Question: What appears to be the issue?
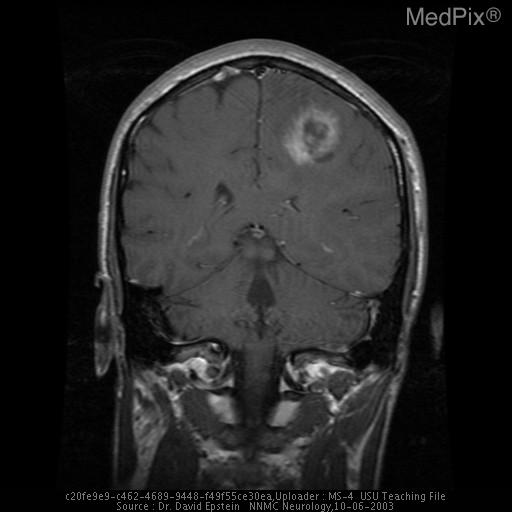
Answer: The findings suggest Solitary deep lesion with mild midline shift and patchy enhancement.  Abnormal white matter signal in the right hemisphere suggesting tumor extension across the corpus callosum.. Increased white matter signal in left frontoparietal region with mild midline shift. Non enhancing cystic lesions are seen in the left parietal lobe.  There are areas of enhancement around the cystic lesion on post gad images consistent with small vessel proliferation. Severe edema is present and some increased white matter signal in the right hemisphere may represent tumor extension across the corpus callosum.. The patient might have a history of This patient presented with 3 weeks of progressive weakness in right upper and lower extremities..